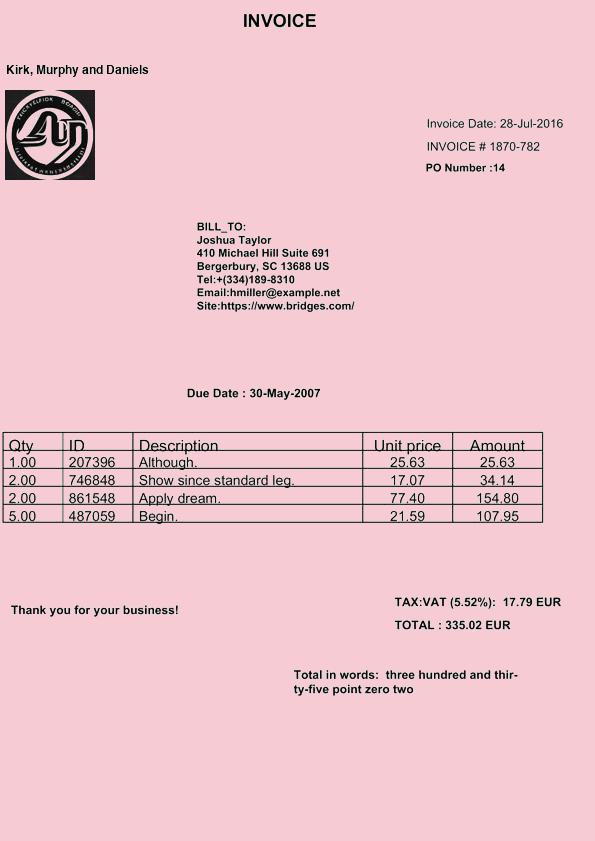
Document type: Invoice